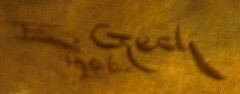
Signature of: emil czech